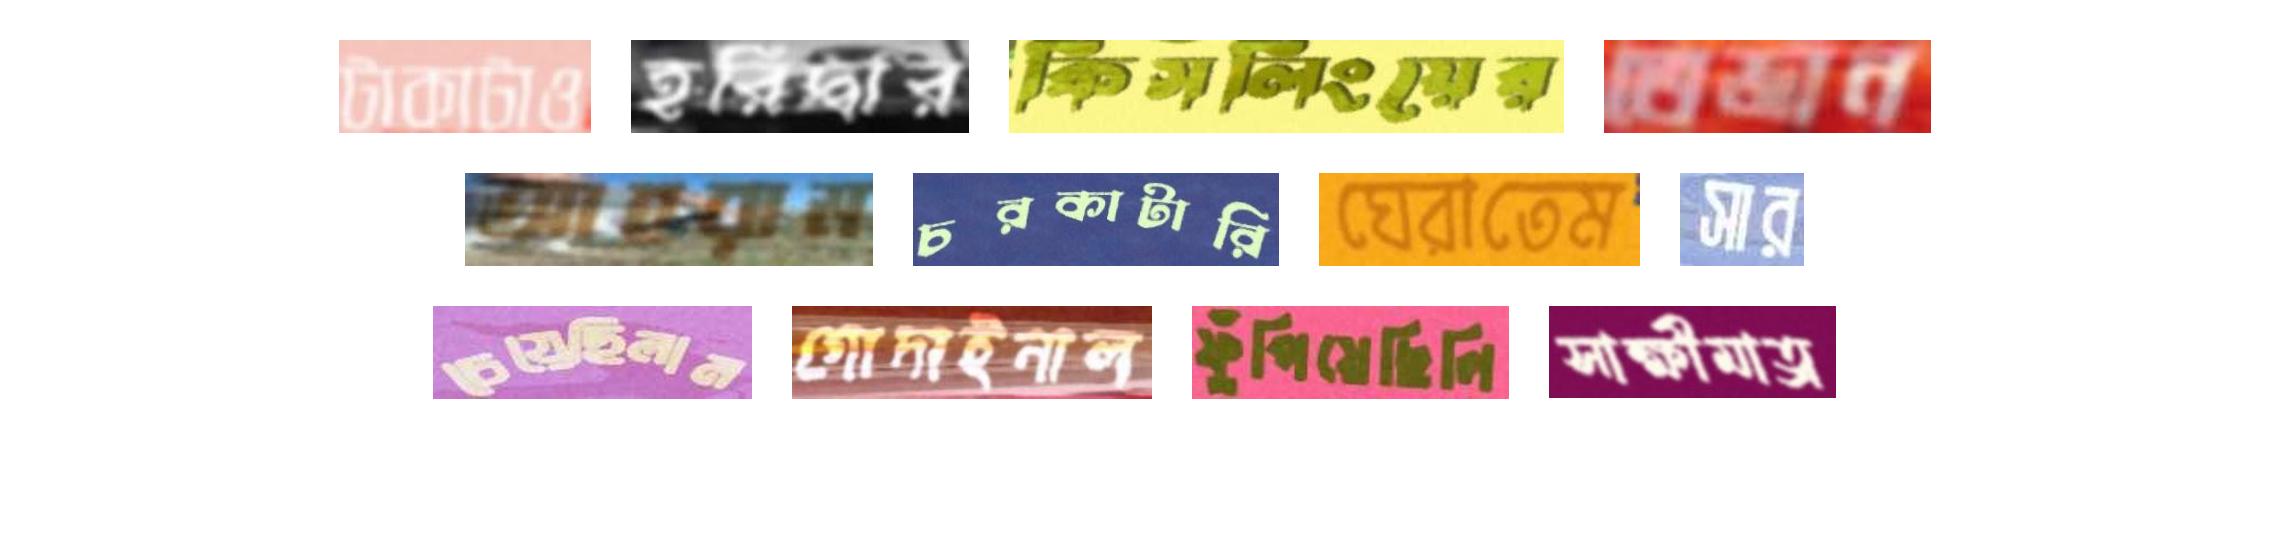
টাকাটাও হরিদ্বার কিসলিংয়ের তেজান
আহরাম চরকাটারি ঘেরাতেম সার
চেয়েছিলাম গোদাইনাল ফুঁপিয়েছিলি সাক্ষীমাত্র